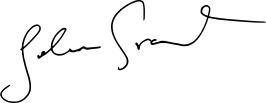
Signature of: john grant